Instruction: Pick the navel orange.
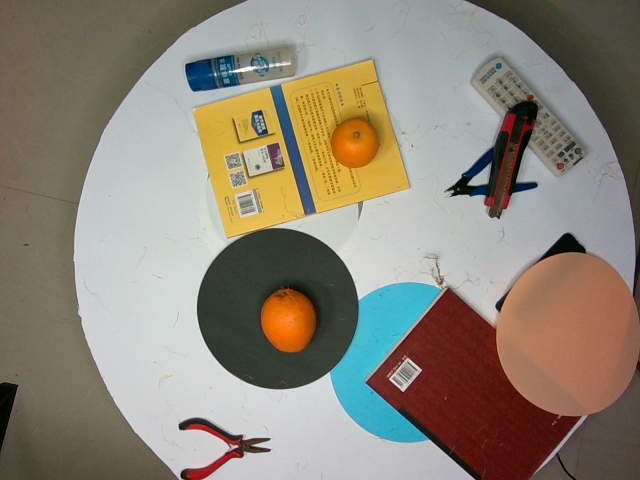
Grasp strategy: vertical